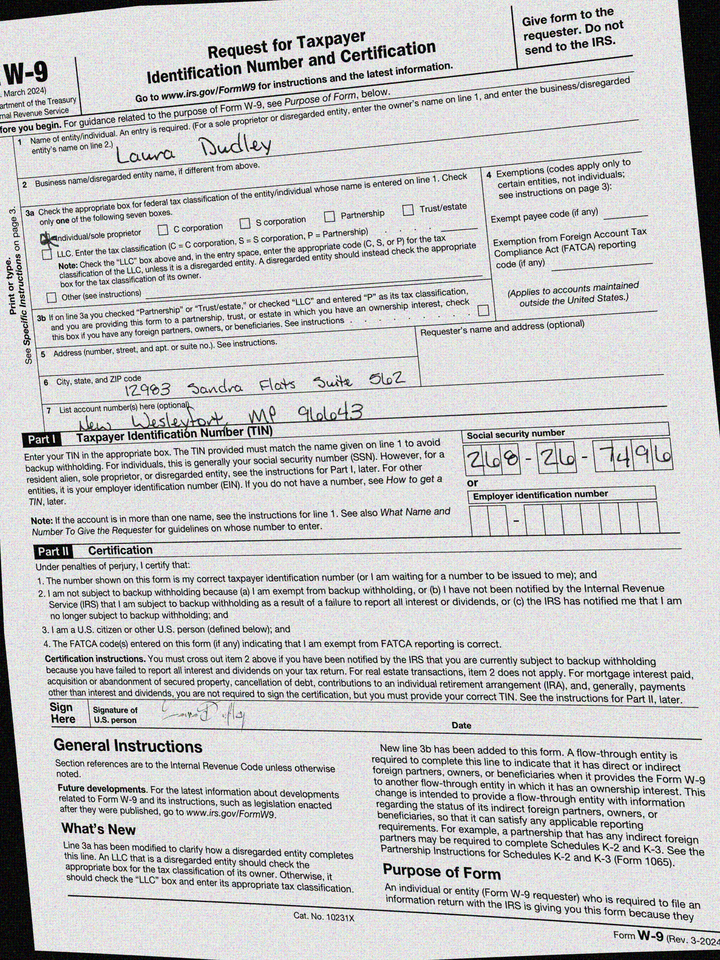
adr1: 12983 Sandra Flats Suite 562
adr2: New Wesleyfort, MP 96643
cbx: yes
ssn: 268267496
enm: Laura Dudley